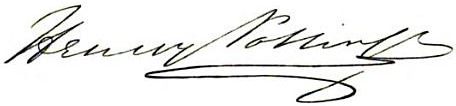
Signature of: henry pottinger